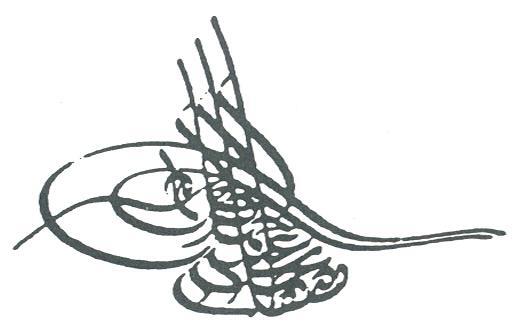
Signature of: mustafa iv